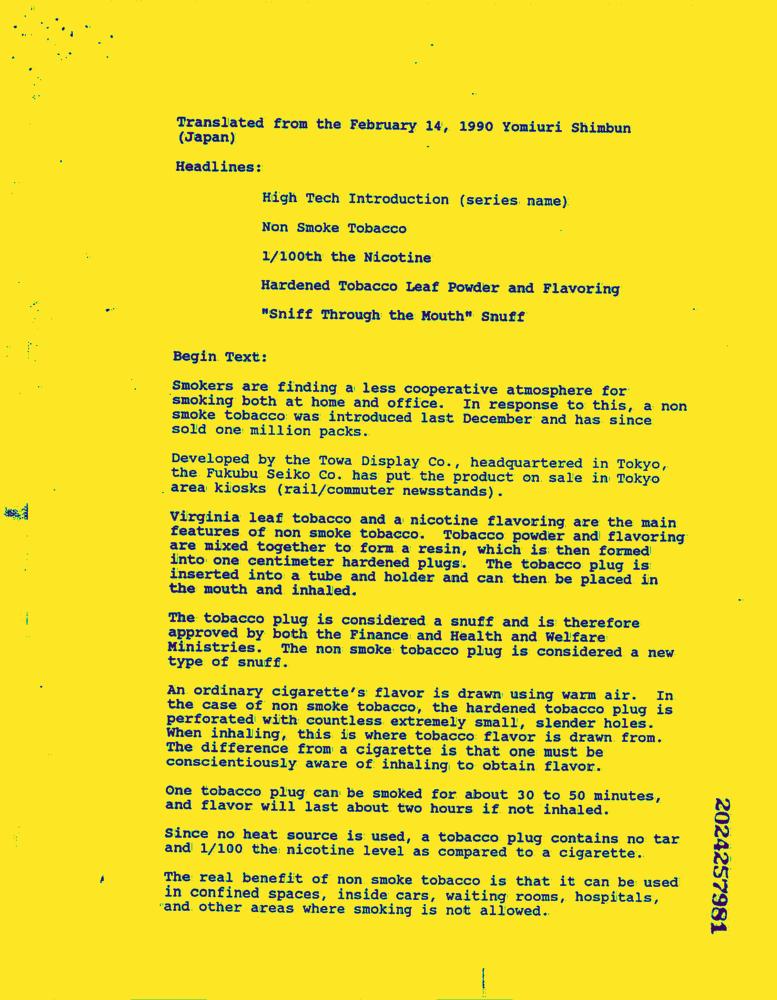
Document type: News-Article